Question: What type of tax is indicated in the document, personal property or real estate?
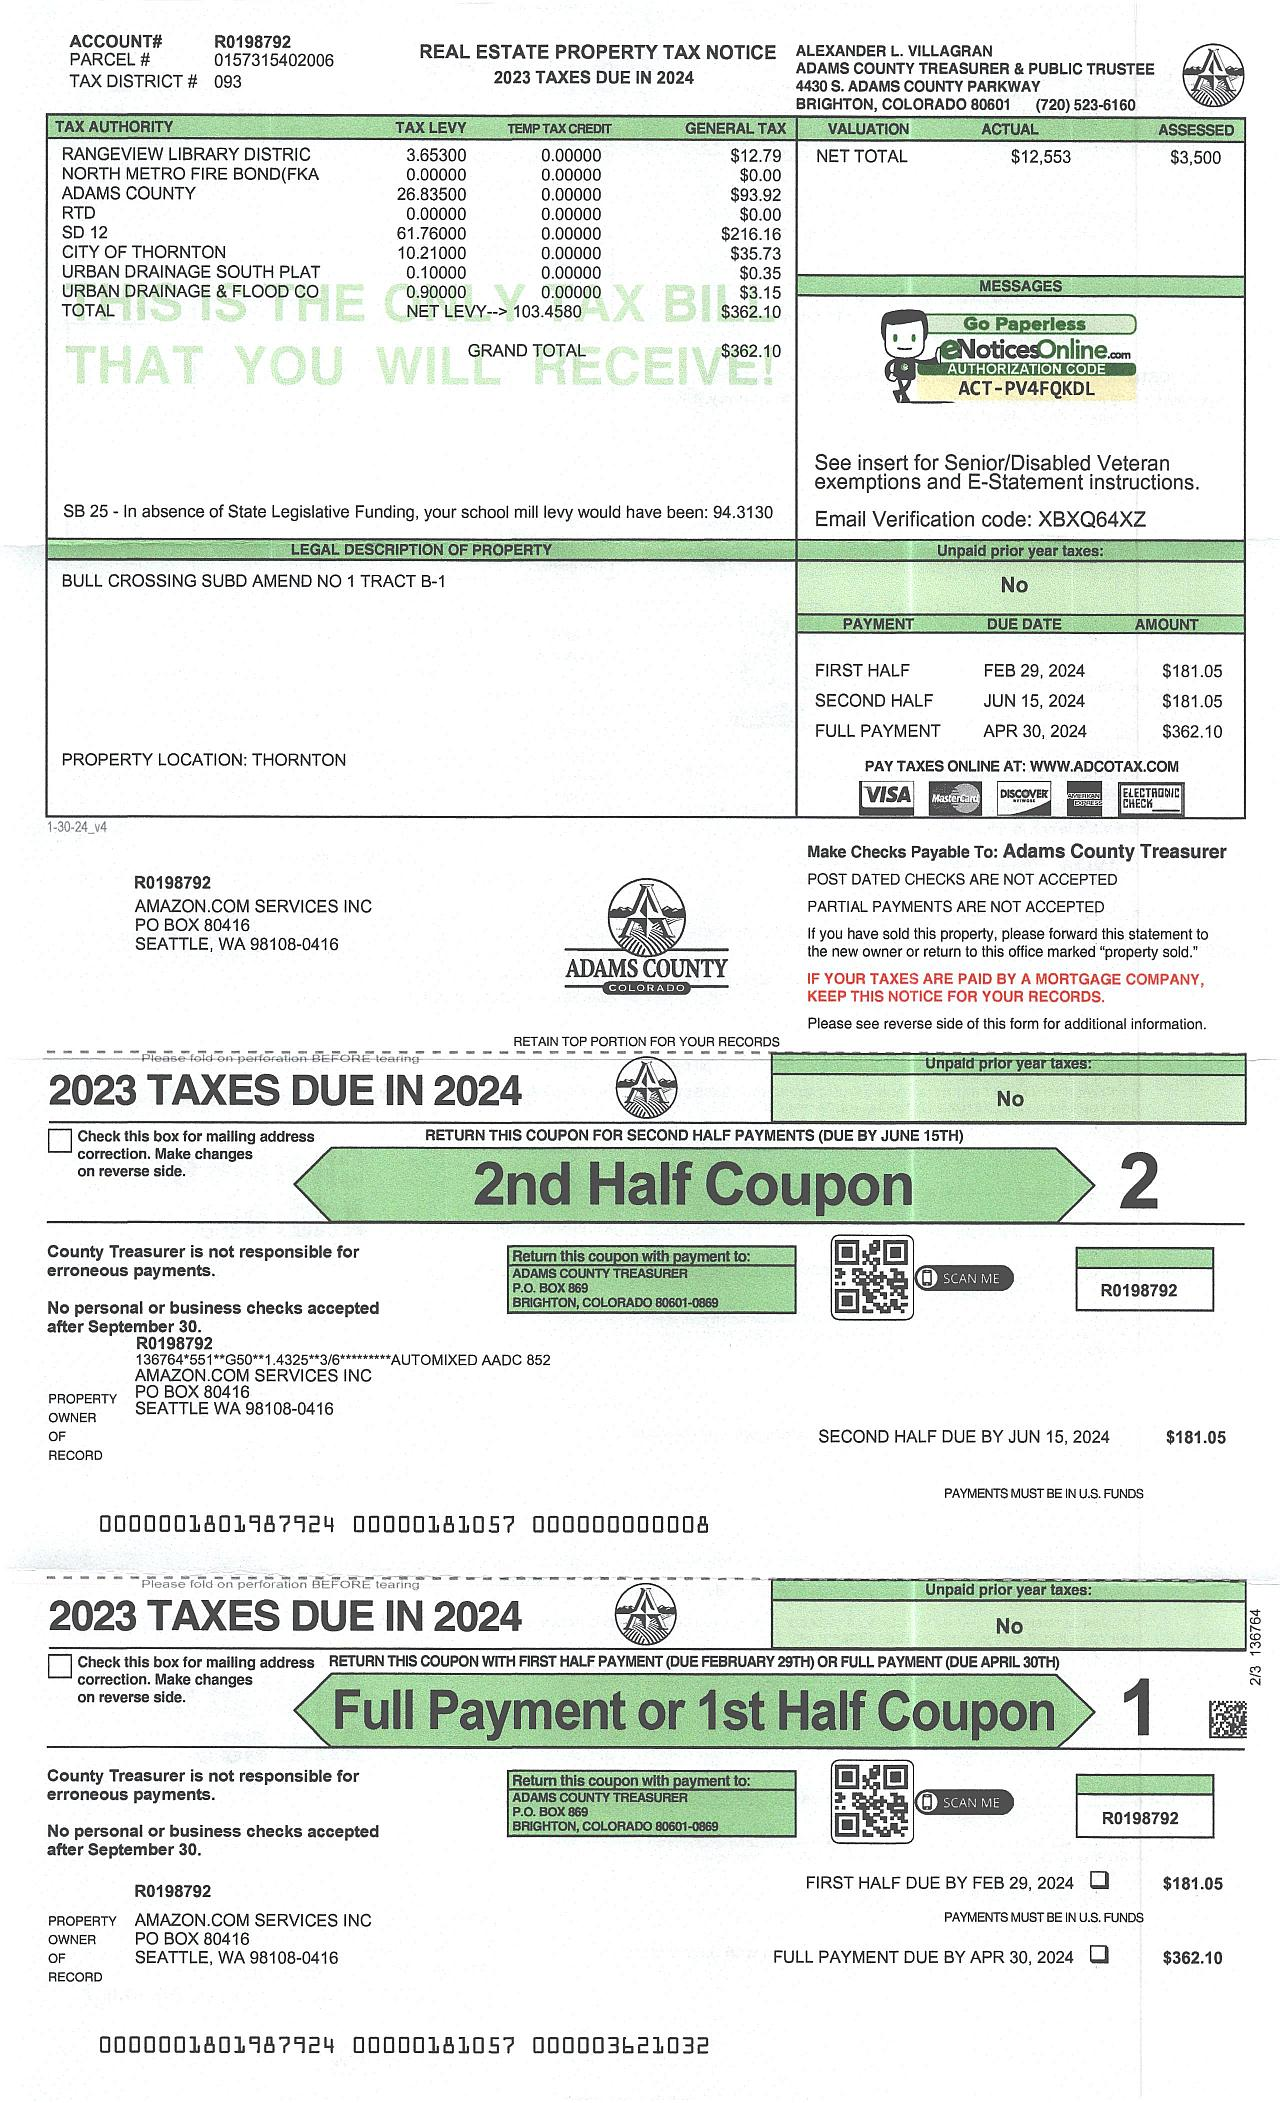
Answer: "REAL ESTATE PROPERTY TAX"